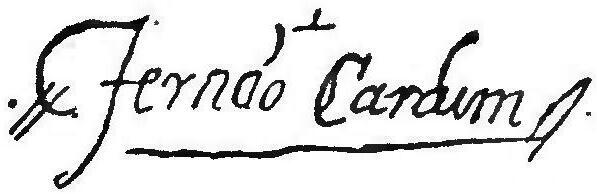
Signature of: fernão cardim